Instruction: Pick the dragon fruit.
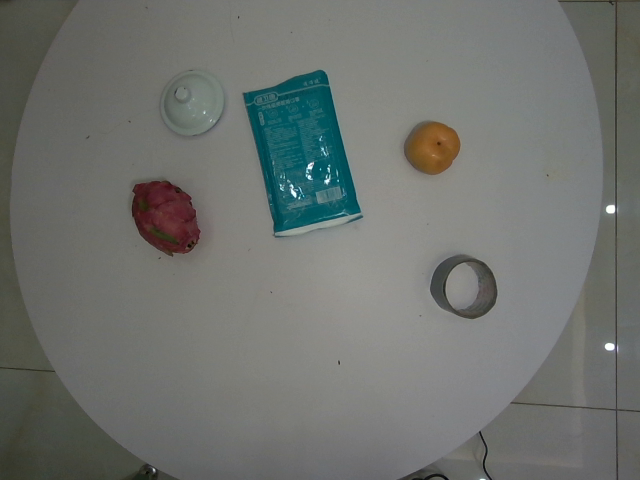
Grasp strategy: vertical